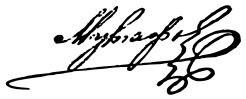
Signature of: vasil mutafov